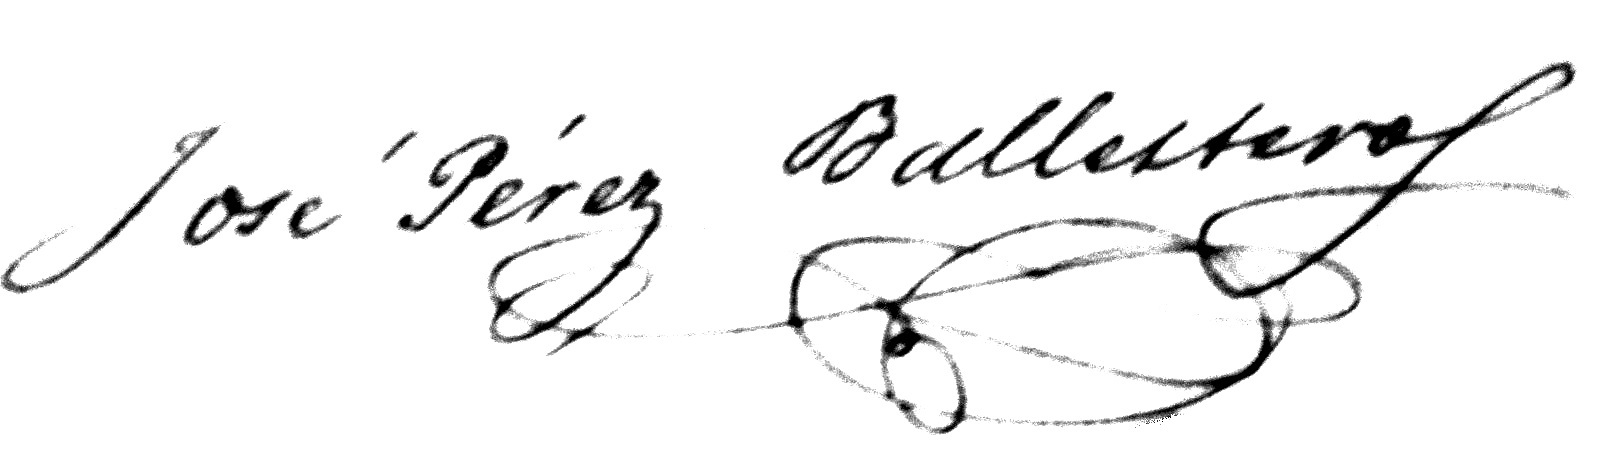
Signature of: josé pérez ballesteros